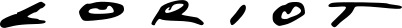
Signature of: loriot